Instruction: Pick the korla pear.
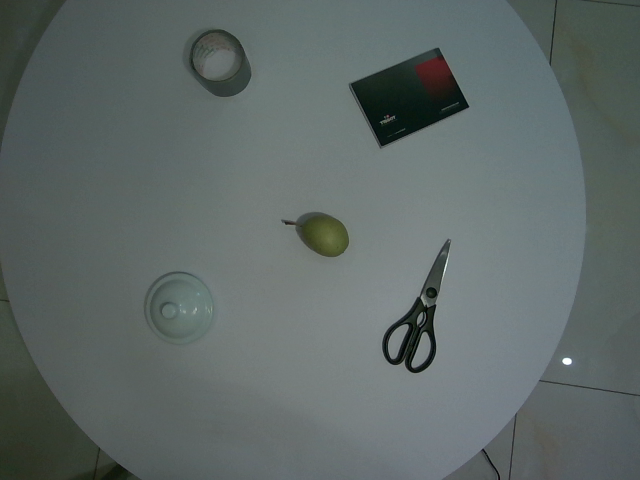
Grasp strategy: vertical